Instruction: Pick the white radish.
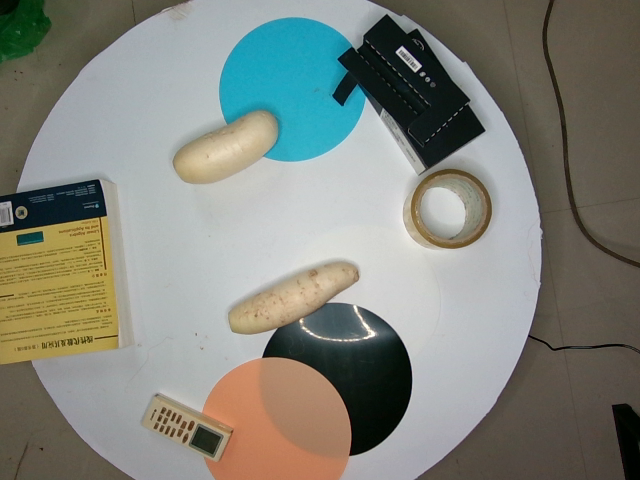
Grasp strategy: vertical